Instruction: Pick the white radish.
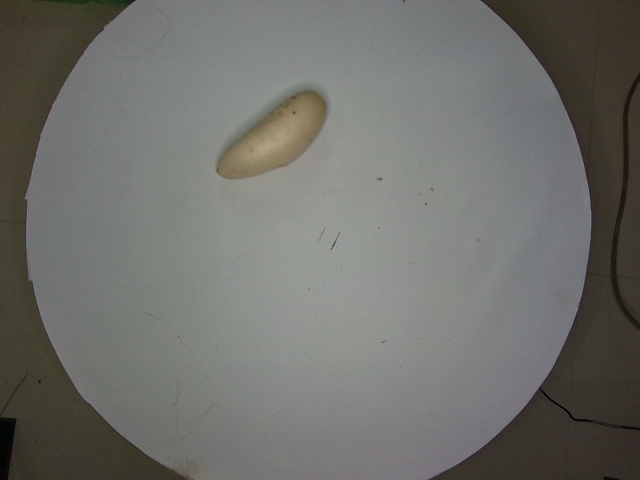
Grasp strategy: vertical